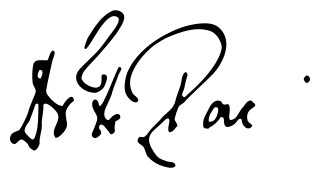
Signature of: franjo rački